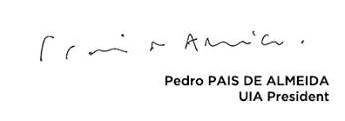
Signature of: pedro pais de almeida